Question: What type of tax is indicated in the document, personal property or real estate?
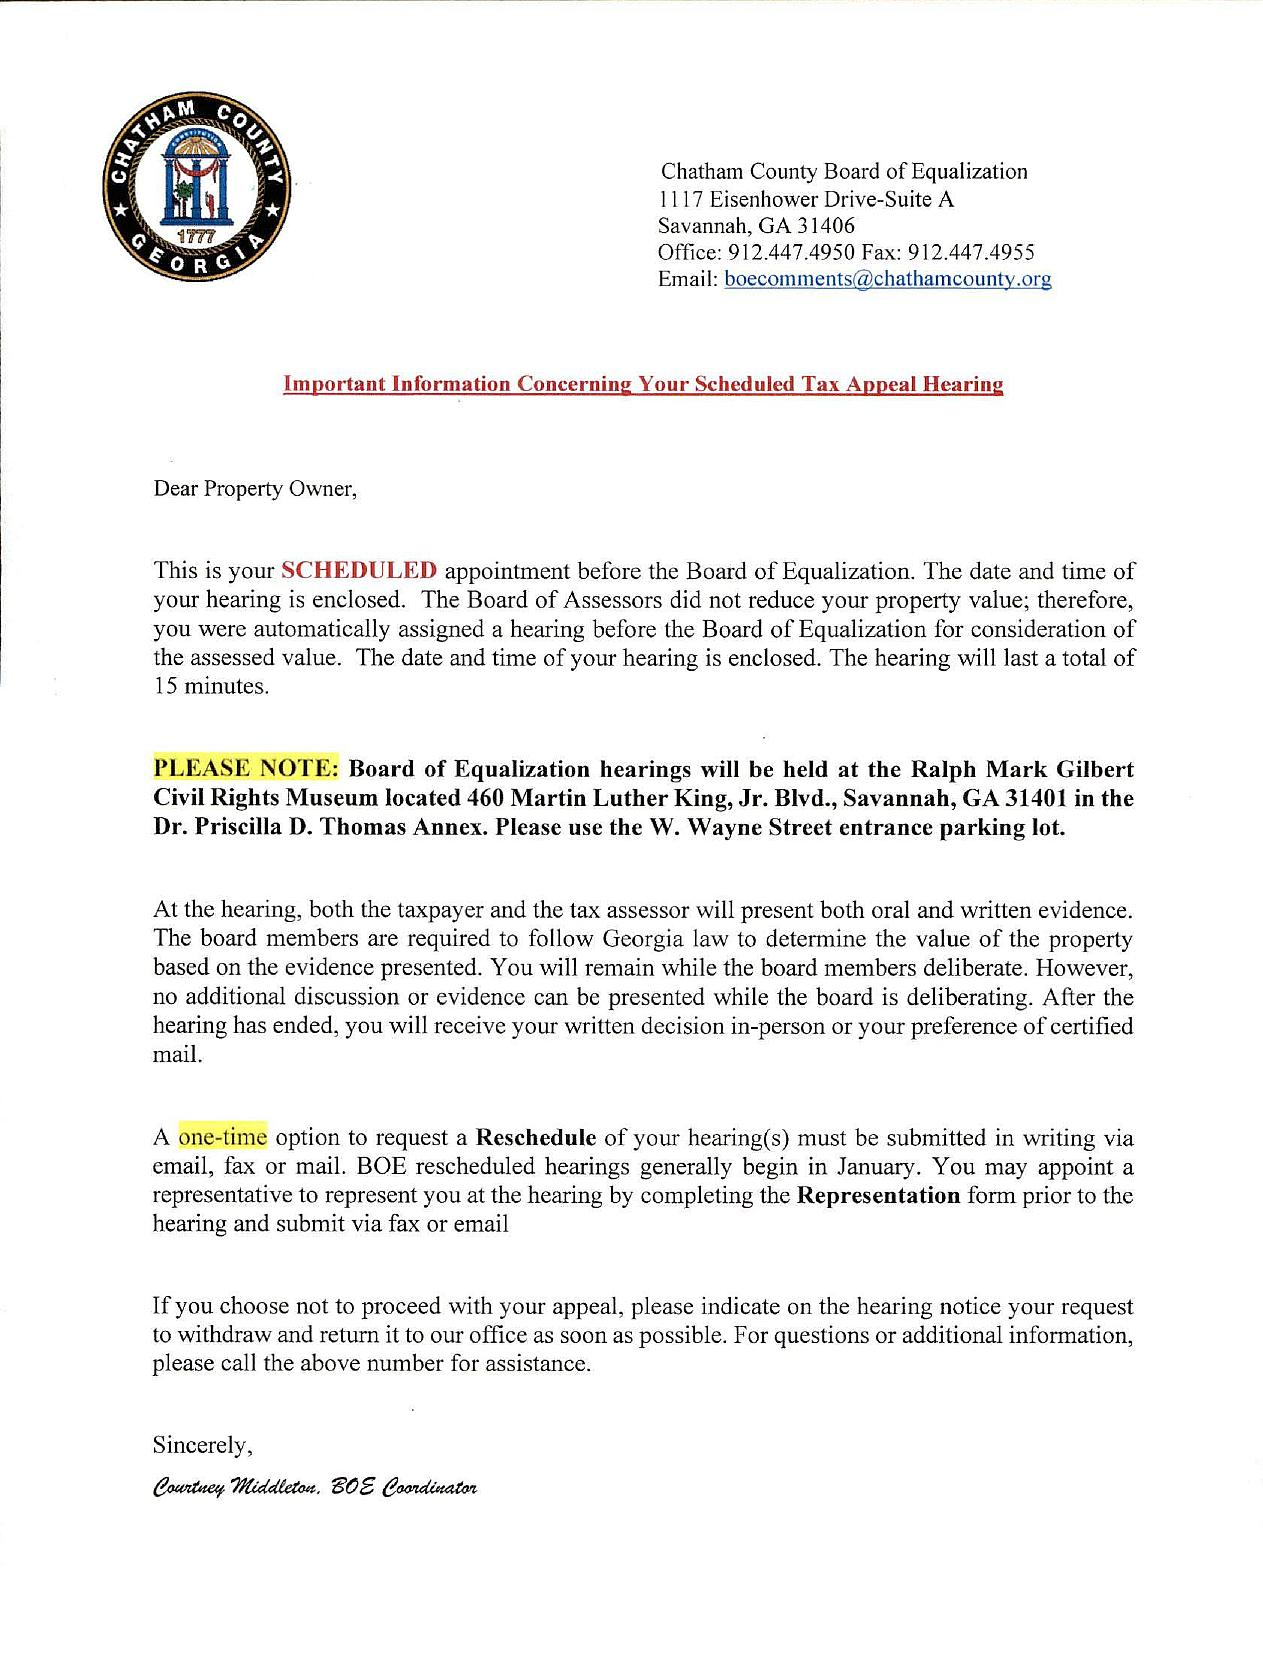
Answer: "Real Estate Tax"